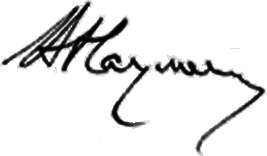
Signature of: volodymyr naumenko